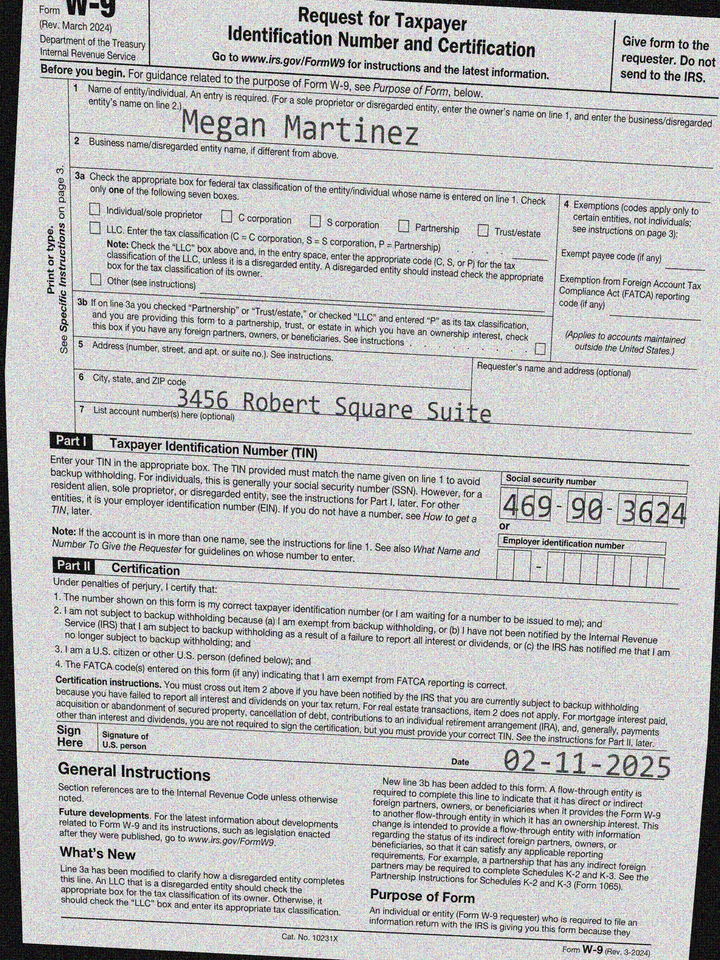
adr1: 3456 Robert Square Suite 671
cbx: no
ssn: 469903624
enm: Megan Martinez
sdt: 02-11-2025